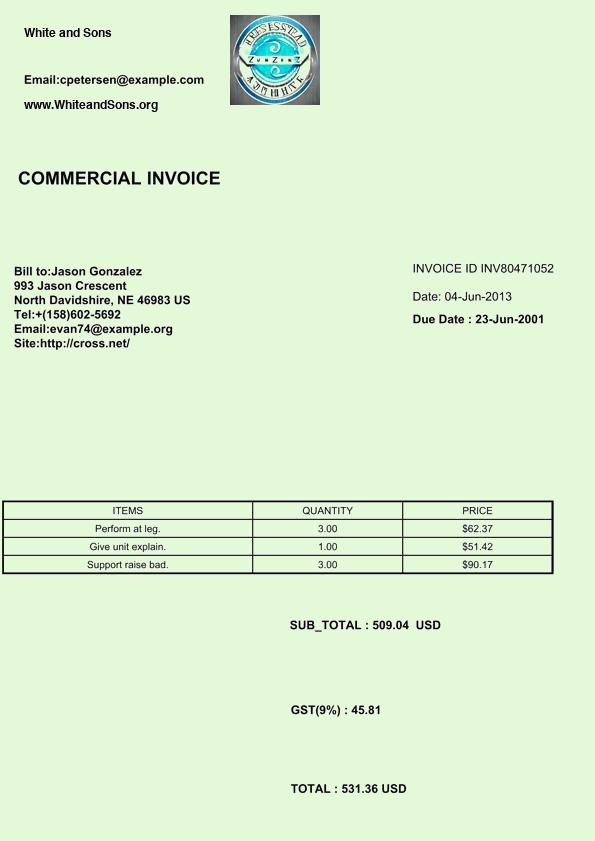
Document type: Invoice